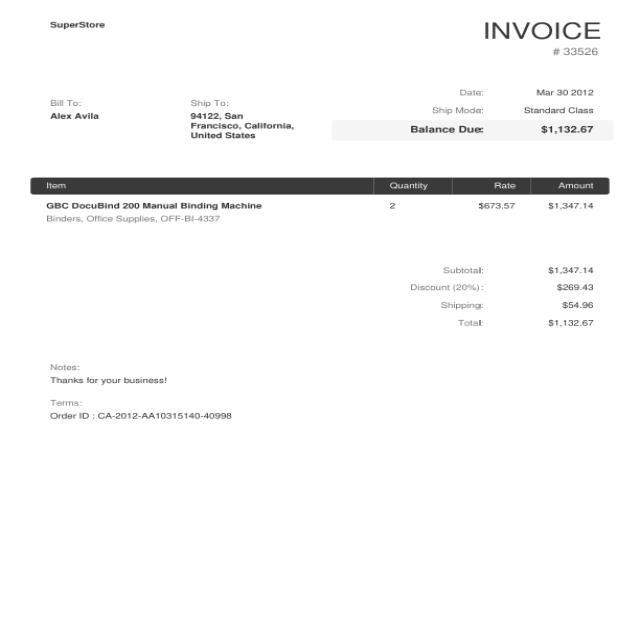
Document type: Invoice